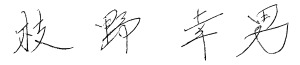
Signature of: yukio edano